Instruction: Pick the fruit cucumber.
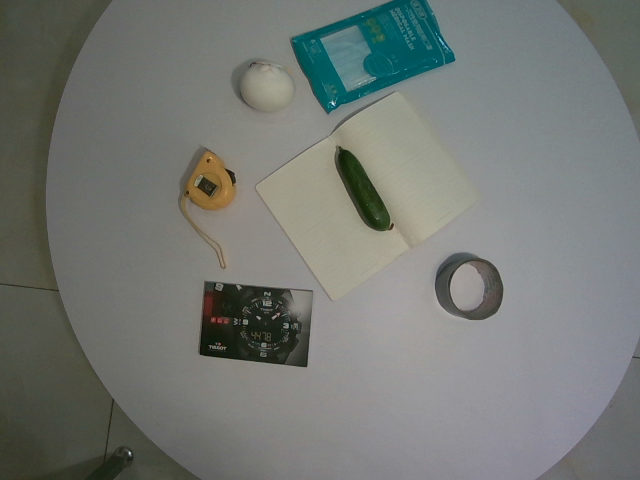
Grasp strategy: vertical